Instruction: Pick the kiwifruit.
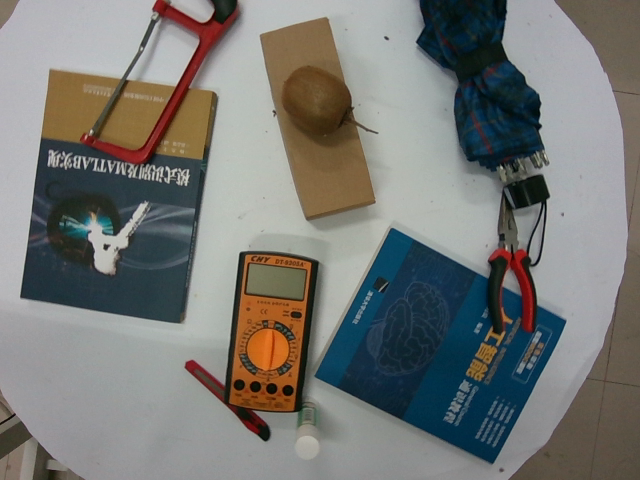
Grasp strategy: vertical